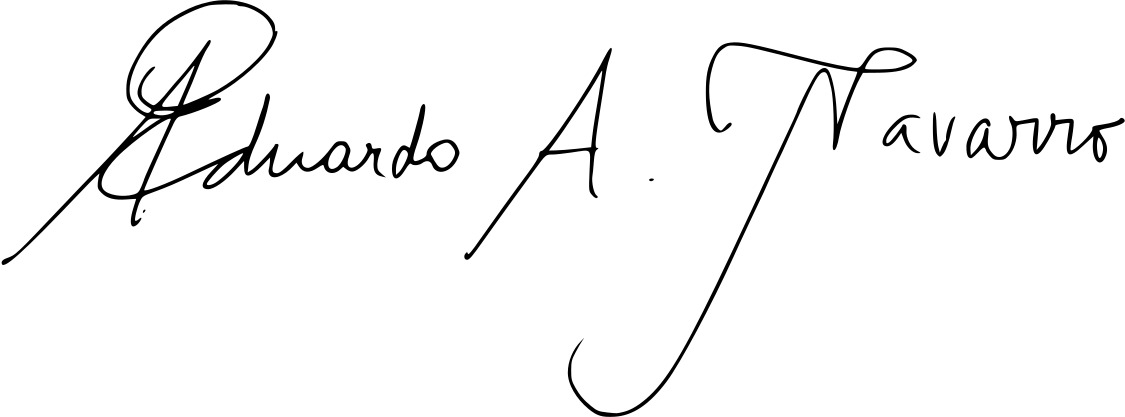
Signature of: eduardo de almeida navarro